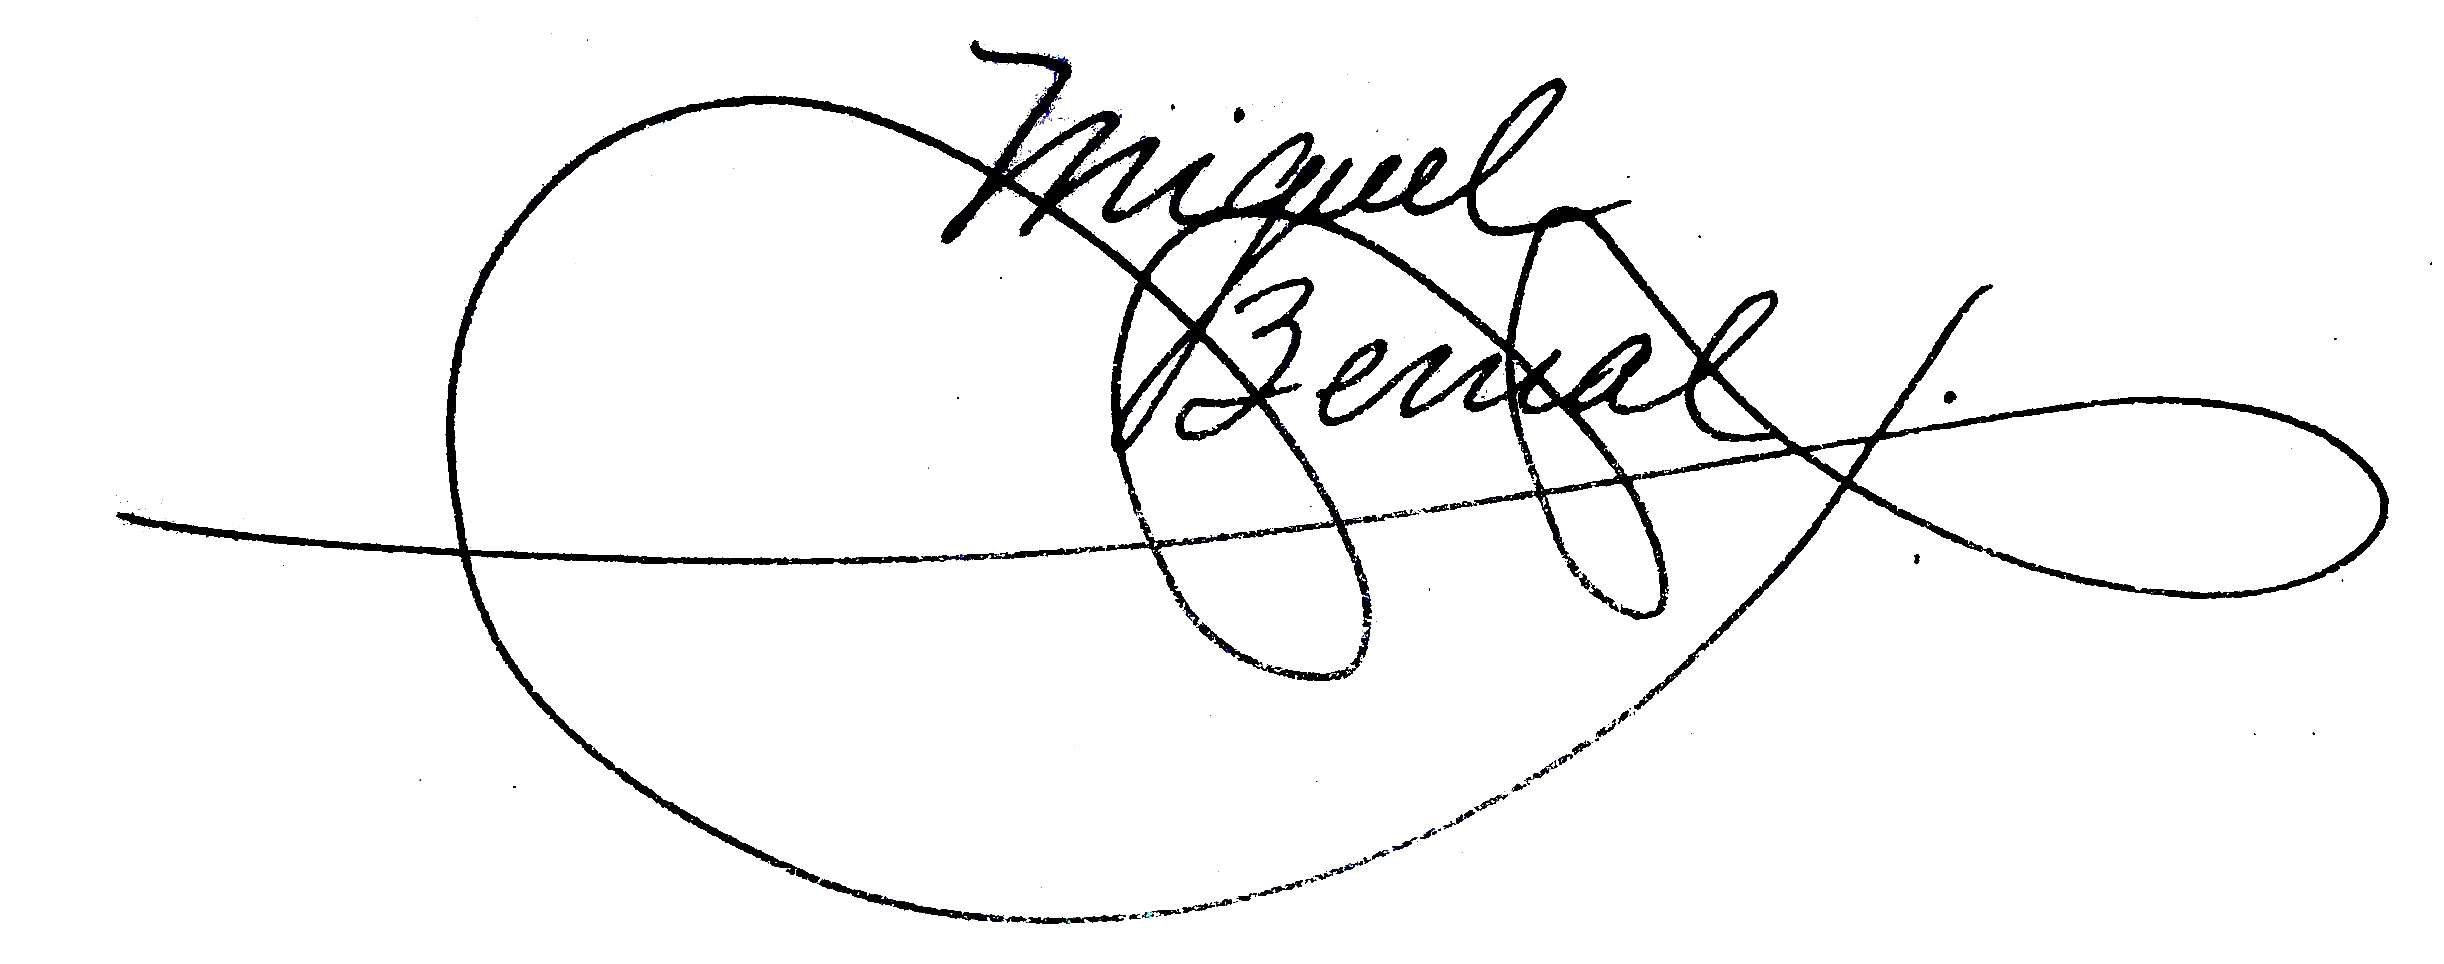
Signature of: miguel bernal jiménez